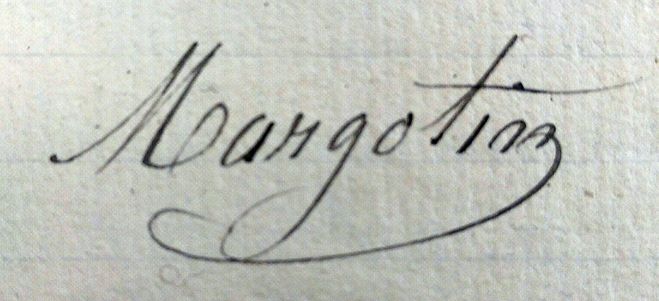
Signature of: antoine margotin